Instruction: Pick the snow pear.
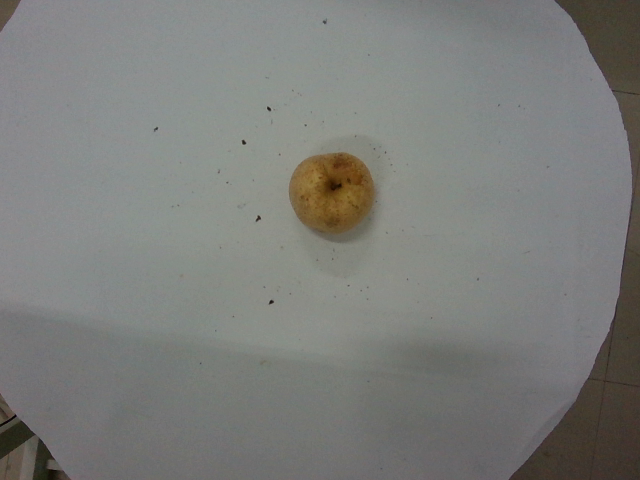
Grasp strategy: vertical